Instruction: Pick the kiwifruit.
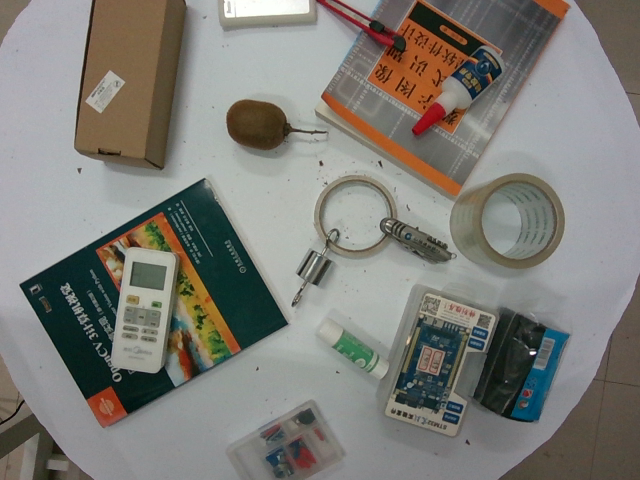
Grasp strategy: vertical